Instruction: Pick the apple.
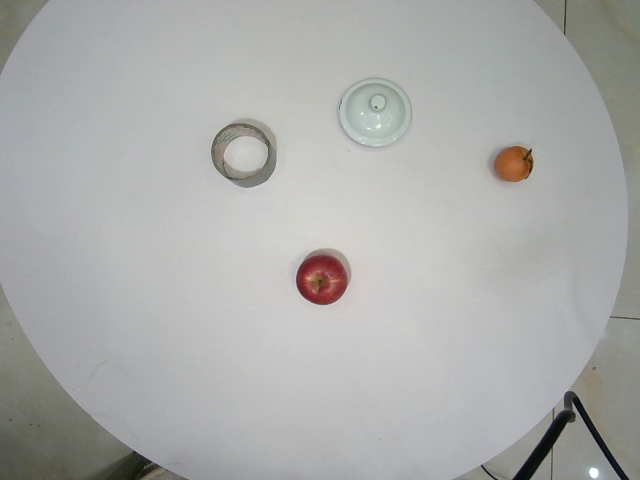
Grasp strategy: vertical